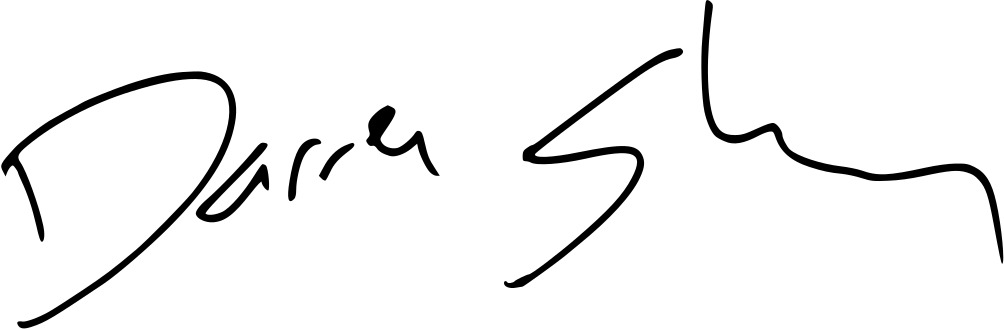
Signature of: darren o shaughnessy